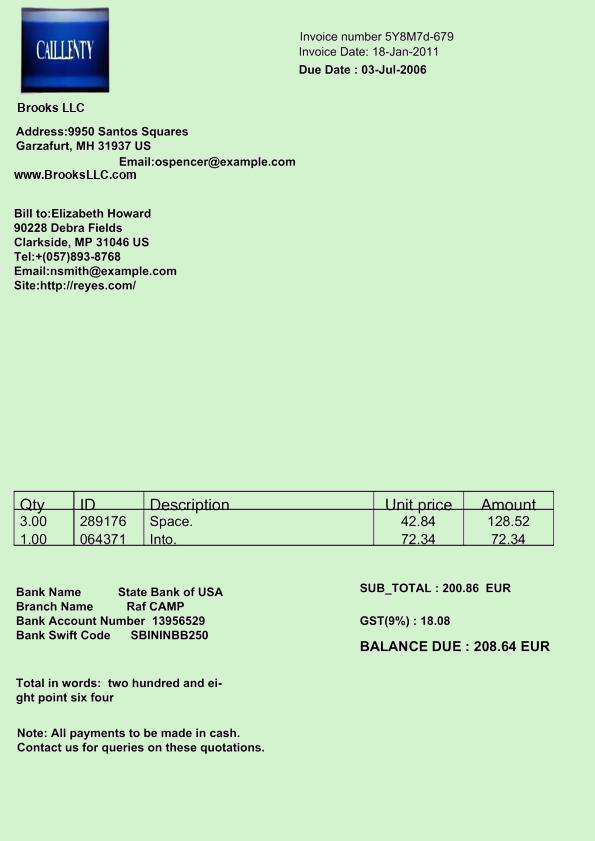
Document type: Invoice